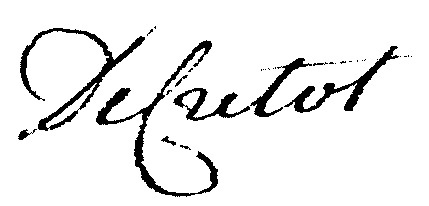
Signature of: jean baptiste decrétot